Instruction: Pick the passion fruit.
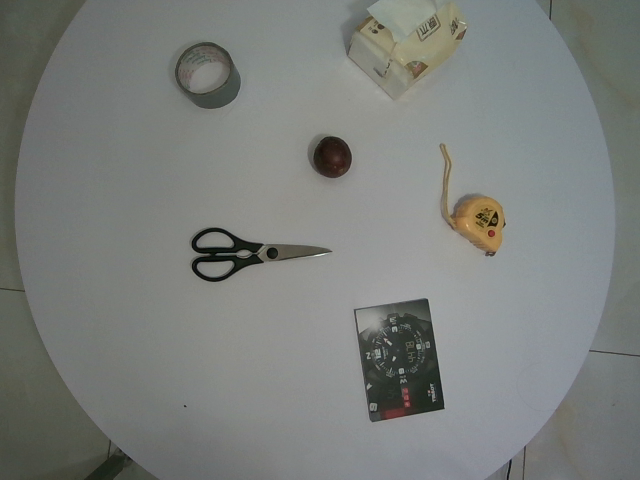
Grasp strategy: vertical